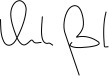
Signature of: amado boudou